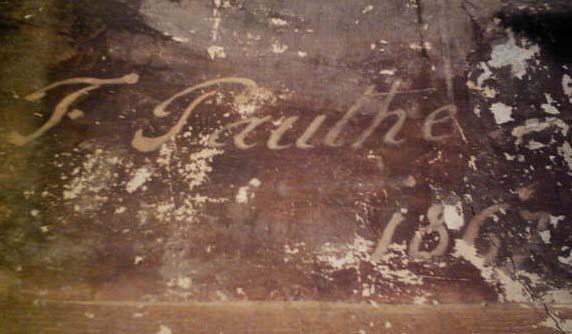
Signature of: jacques pauthe